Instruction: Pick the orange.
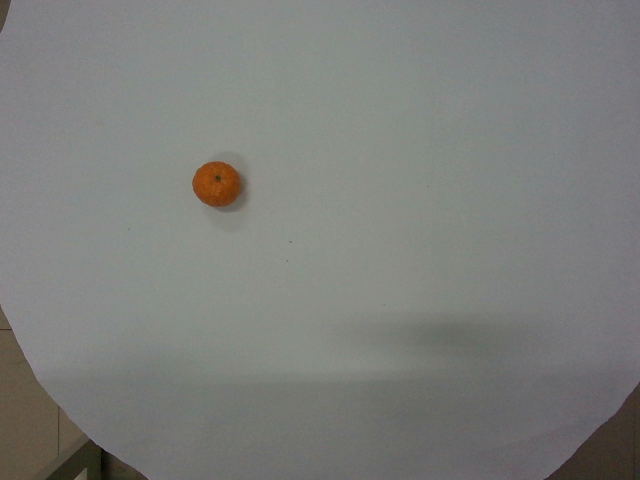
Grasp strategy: vertical